Patient: Male, age 62
A 62-year-old man was admitted to our hospital with left-sided chest and back pain and dyspnea. He had a history of asbestos exposure when he worked as a pipe fitter and wrecker for more than 30 years without a history of tuberculosis. Results of blood analysis were as follows: white blood cell count, 8.30 x 109/L (66.3% neutrophils, 17.5% lymphocytes); hemoglobin, 105 g/L; platelet count, 683 x 109/L; lactate dehydrogenase, 411 IU/L; and C-reactive protein, 3.80 mg/dL. Whole body computed tomography (CT) showed the marked circumferential left pleural thickening, and pleural effusion in the left chest (Fig. 1(A)). Fluorodeoxyglucose positron emission tomography (FDG-PET)/CT, performed after 10 days, revealed the progressively increased pleural thickening with an intense FDG uptake (Fig. 1(B)). A thoracoscopic pleural biopsy showed the dense proliferation of lymphoblastoid cells, which were medium- to large-sized with conspicuous nucleoli. Tingible body macrophages were scattered among them, representing a "starry sky" appearance (Fig. 2(A)). Immunohistochemical analysis revealed that the lymphoblastoid cells were positive for CD20, CD79a, BCL2, and BCL6, but negative for CD3, CD5, CD10, MUM1, cyclin D1, and TdT. The lymphoblastoid cells were also positive for tumor necrosis factor (TNF) (52B83; Santa Cruz Biotechnology, Santa Cruz, CA) (Fig. 2(B)) and interleukin-6 (IL-6) (10C12; Novocastra, Newcastle Upon Tyne, UK) (Fig. 2(C)). In situ hybridization for Epstein-Barr-encoded RNA was negative. The proliferation index, as assessed by Ki67 (30-9; Ventana Medical Systems, Tucson, AZ) (Fig. 2(D)), was approximately 90%. Fluorescence in situ hybridization analysis did not detect MYC rearrangement. Southern blotting revealed clonal rearrangement of the immunoglobulin heavy chain gene (Fig. 3). The patient was eventually diagnosed with HGBL, NOS, according to the 2017 WHO classification. Following treatment with 2 courses of R-CHOP therapy (a regimen of rituximab, cyclophosphamide, doxorubicin, vincristine, and prednisolone), the pleural thickening reduced. But after 3 courses of R-CHOP therapy, the tumor enlarged again. Following salvage chemotherapy with 3 courses of R-Hyper CVAD/MA therapy (a regimen of rituximab, hyper-fractionated cyclophosphamide, vincristine, doxorubicin and dexamethasone alternating with rituximab, methotrexate and cytarabine), the tumor disappeared (Fig. 1(C)).
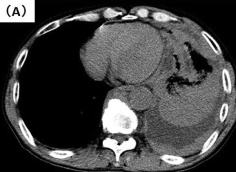
Image caption: Radiological findings of CT. (B) FDG-PET demonstrating intense FDG uptake by the left pleura.